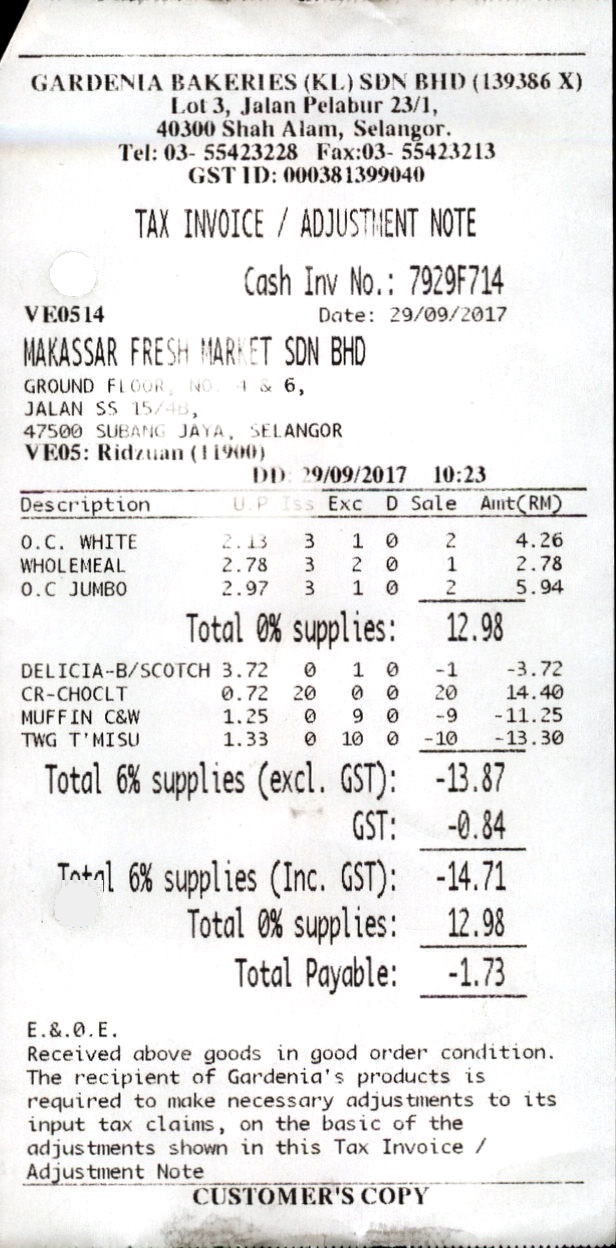
GARDENIA BAKERIES (KL) SDN BHD (139386 X)
LOT 3, JALAN PELABUR 23/1,
40300 SHAH ALAM, SELANGOR.
TEL: 03- 55423228
GST ID: 000381399040
TAX INVOICE / ADJUSTMENT NOTE
CASH INV NO.: 7929F714
VE0514
DATE: 29/09/2017
MAKASSAR FRESH MARKET SDN BHD
GROUND FLOOR, NO 4 & 6,
JALAN SS 15/4B,
47500 SUBANG JAYA, SELANGOR
VE05: RIDZUAN (11900)
DD: 29/09/2017
10:23
DESCRIPTION
U.P
D
AMT(RM)
O.C. WHITE
2.13
3
1
0
2
4.26
WHOLEMEAL
2.78
3
2
0
1
2.78
O.C JUMBO
2.97
3
1
0
2
5.94
TOTAL 0% SUPPLIES:
12.98
DELICIA-B/SCOTCH
3.72
0
1
0
-1
-3.72
CR-CHOCLT
0.72
20
0
0
20
14.40
MUFFIN C&W
1.25
0
9
0
-9
-11.25
TWG T'MISU
1.33
0
10
0
-10
-13.30
TOTAL 6% SUPPLIES (EXCL. GST):
-13.87
GST:
-0.84
L 6% SUPPLIES (INC. GST):
-14.71
TOTAL 0% SUPPLIES:
12.98
TOTAL PAYABLE:
-1.73
E.&.0.E.
RECEIVED ABOVE GOODS IN GOOD ORDER CONDITION.
THE RECIPIENT OF GARDENIA'S PRODUCTS IS
REQUIRED TO MAKE NECESSARY ADJUSTMENTS TO ITS
INPUT TAX CLAIMS, ON THE BASIC OF THE
ADJUSTMENTS SHOWN IN THIS TAX INVOICE /
ADJUSTMENT NOTE
CUSTOMER'S COPY
FAX:03- 55423213
ISS
EXC
SALE